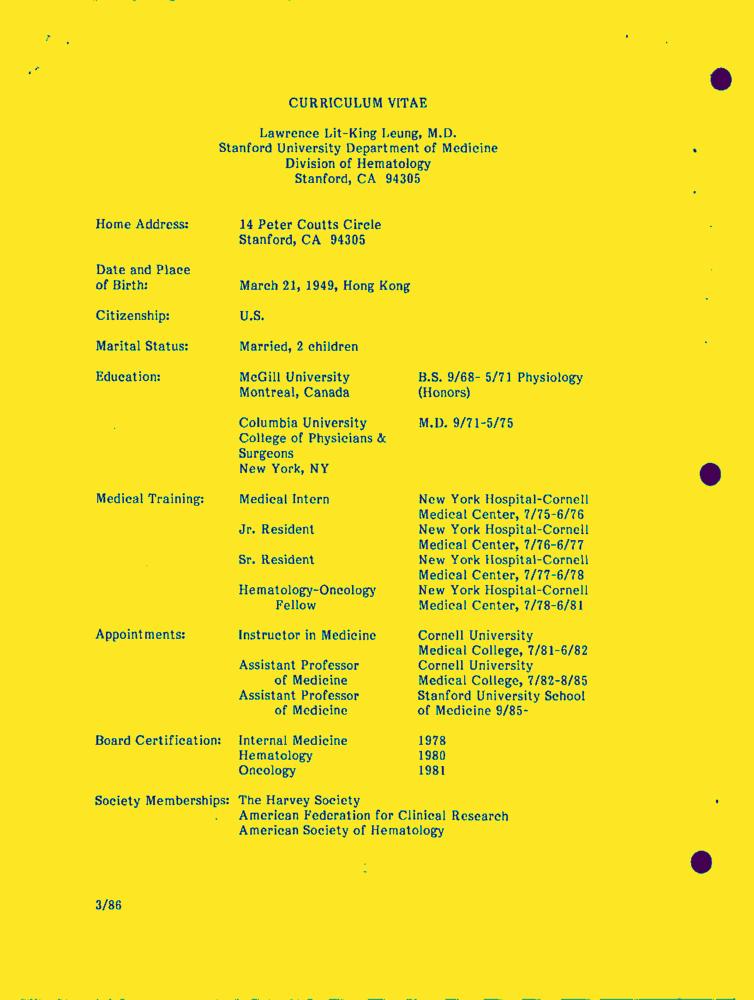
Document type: Resume-Doc